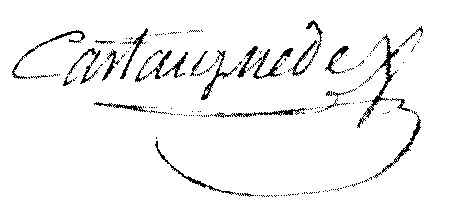
Signature of: bertrand castaignède